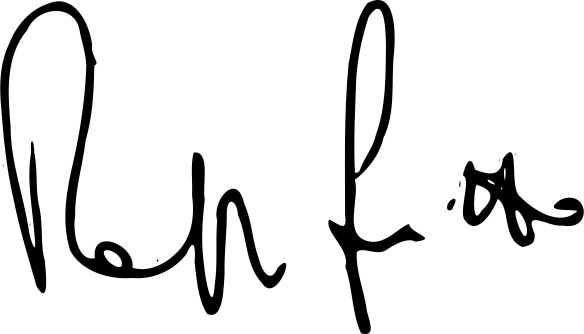
Signature of: raffaele fitto